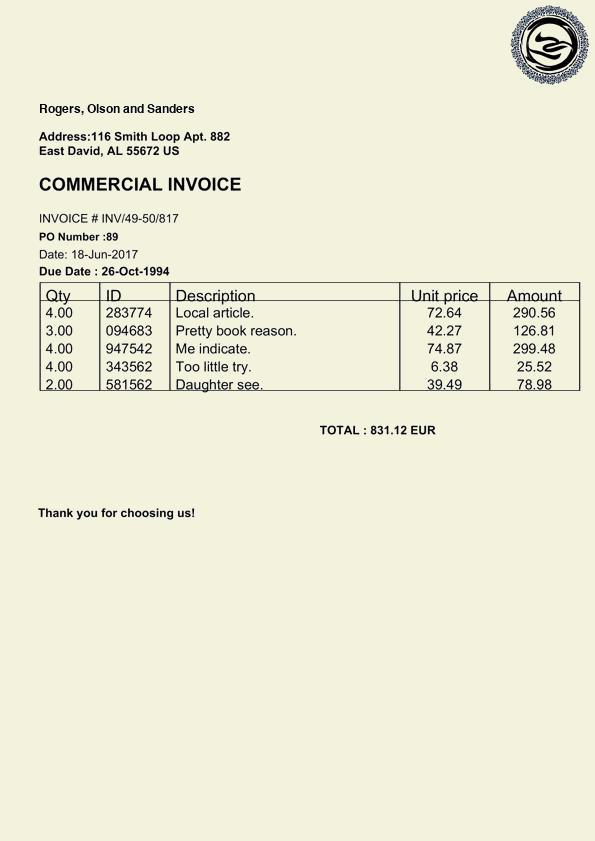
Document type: Invoice